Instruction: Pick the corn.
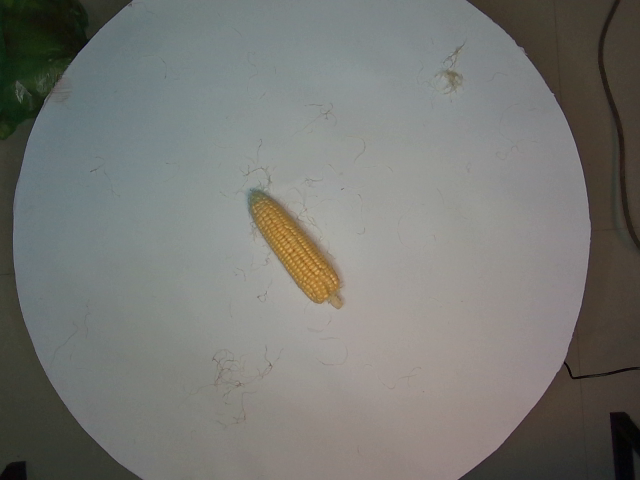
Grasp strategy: vertical